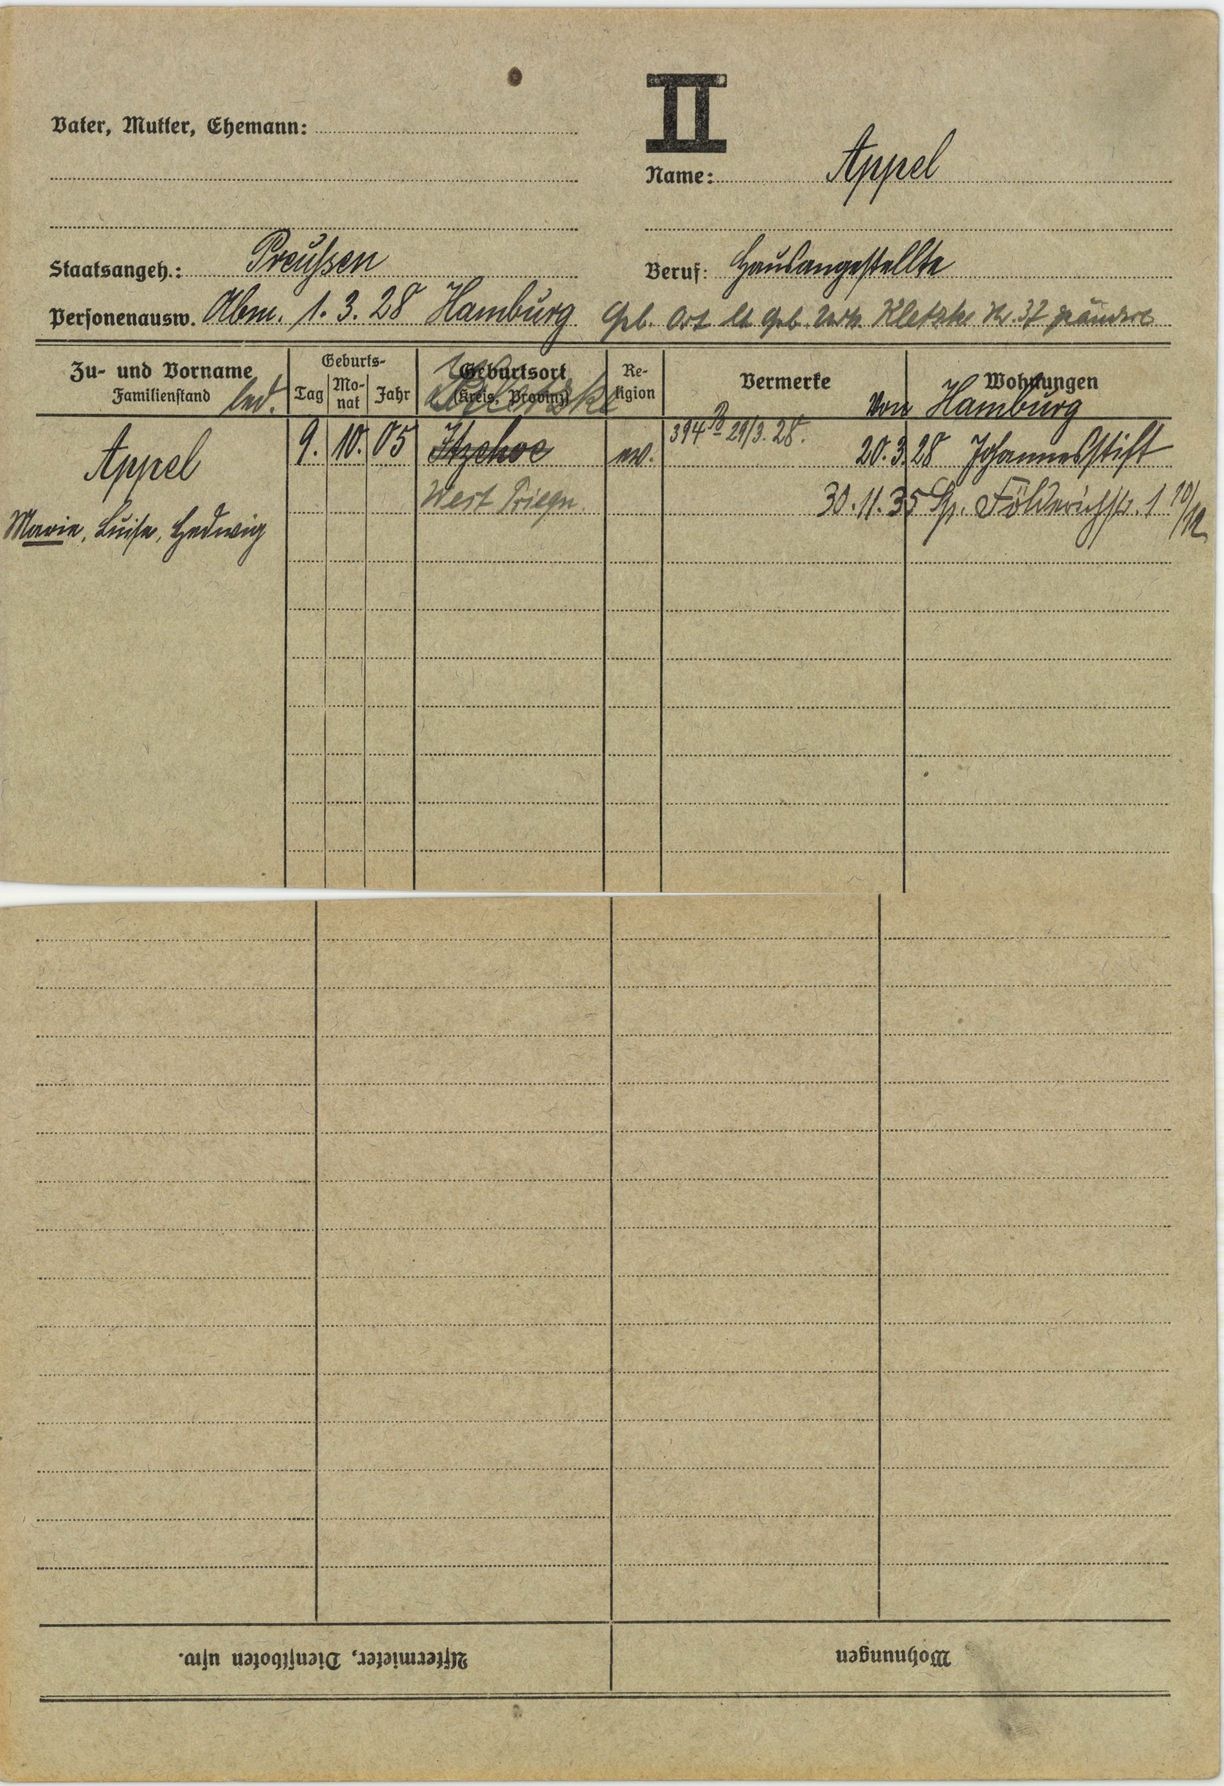
Appel